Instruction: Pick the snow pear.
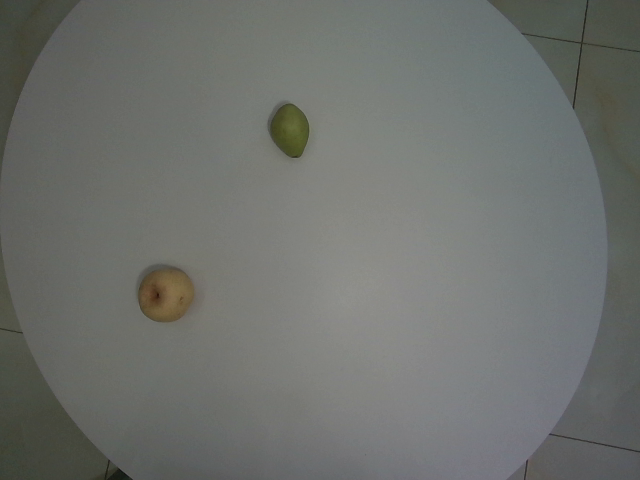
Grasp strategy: vertical